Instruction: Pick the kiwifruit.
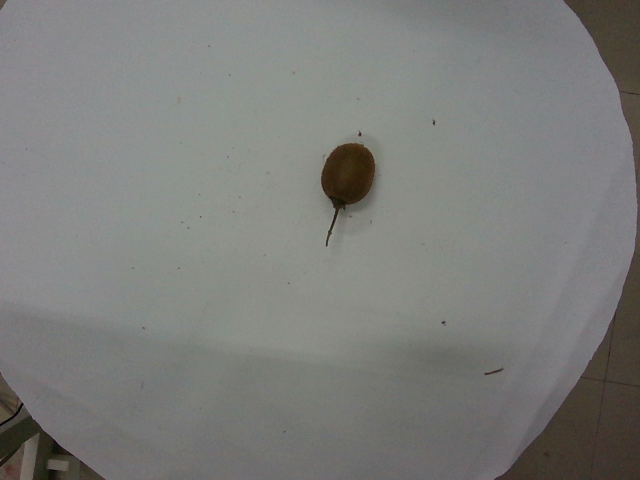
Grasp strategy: vertical